Question: Can you provide the account number mentioned in the document?
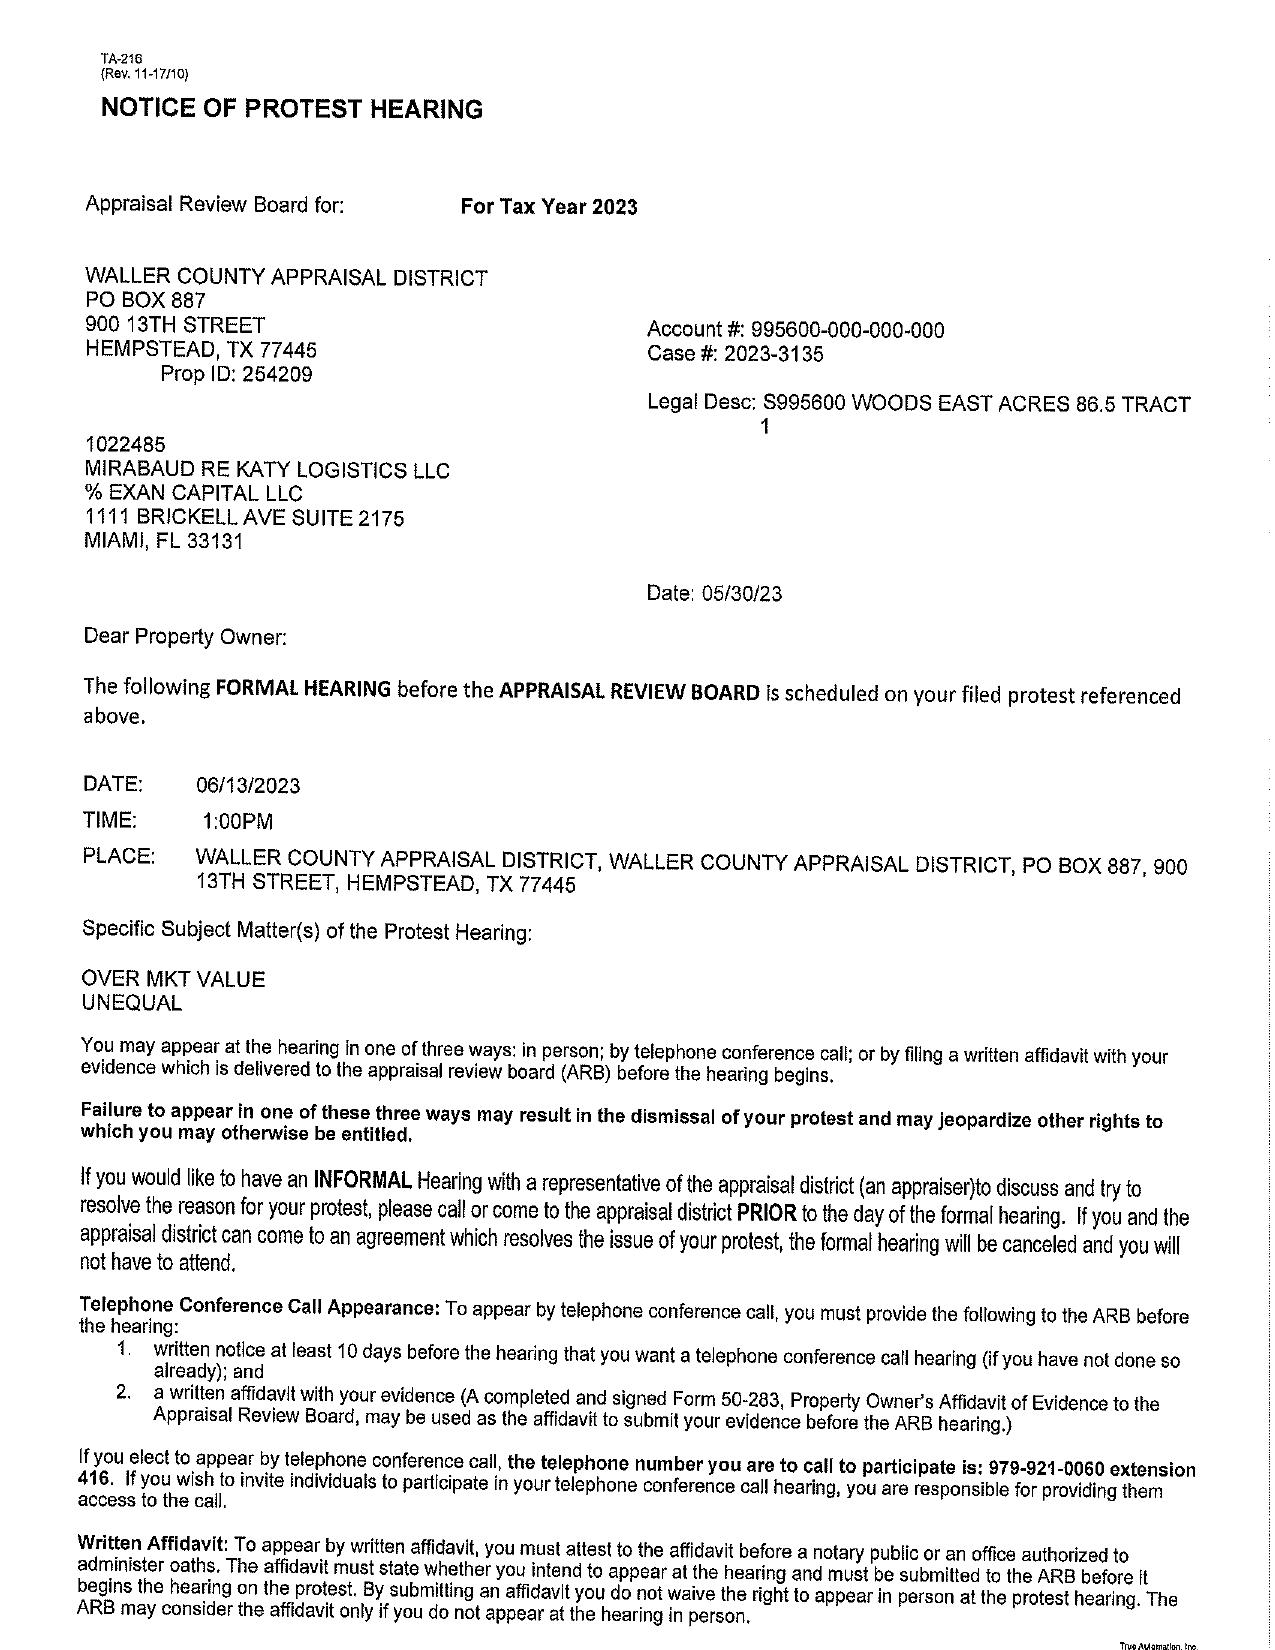
Answer: "995600-000-000-000"